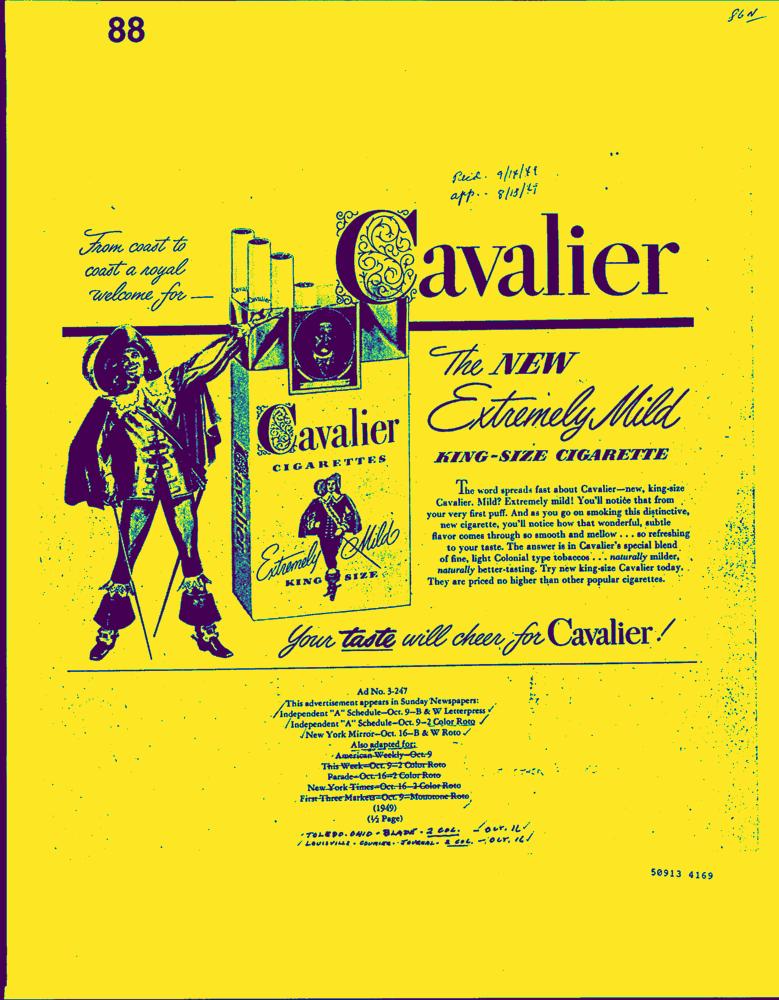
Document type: AD